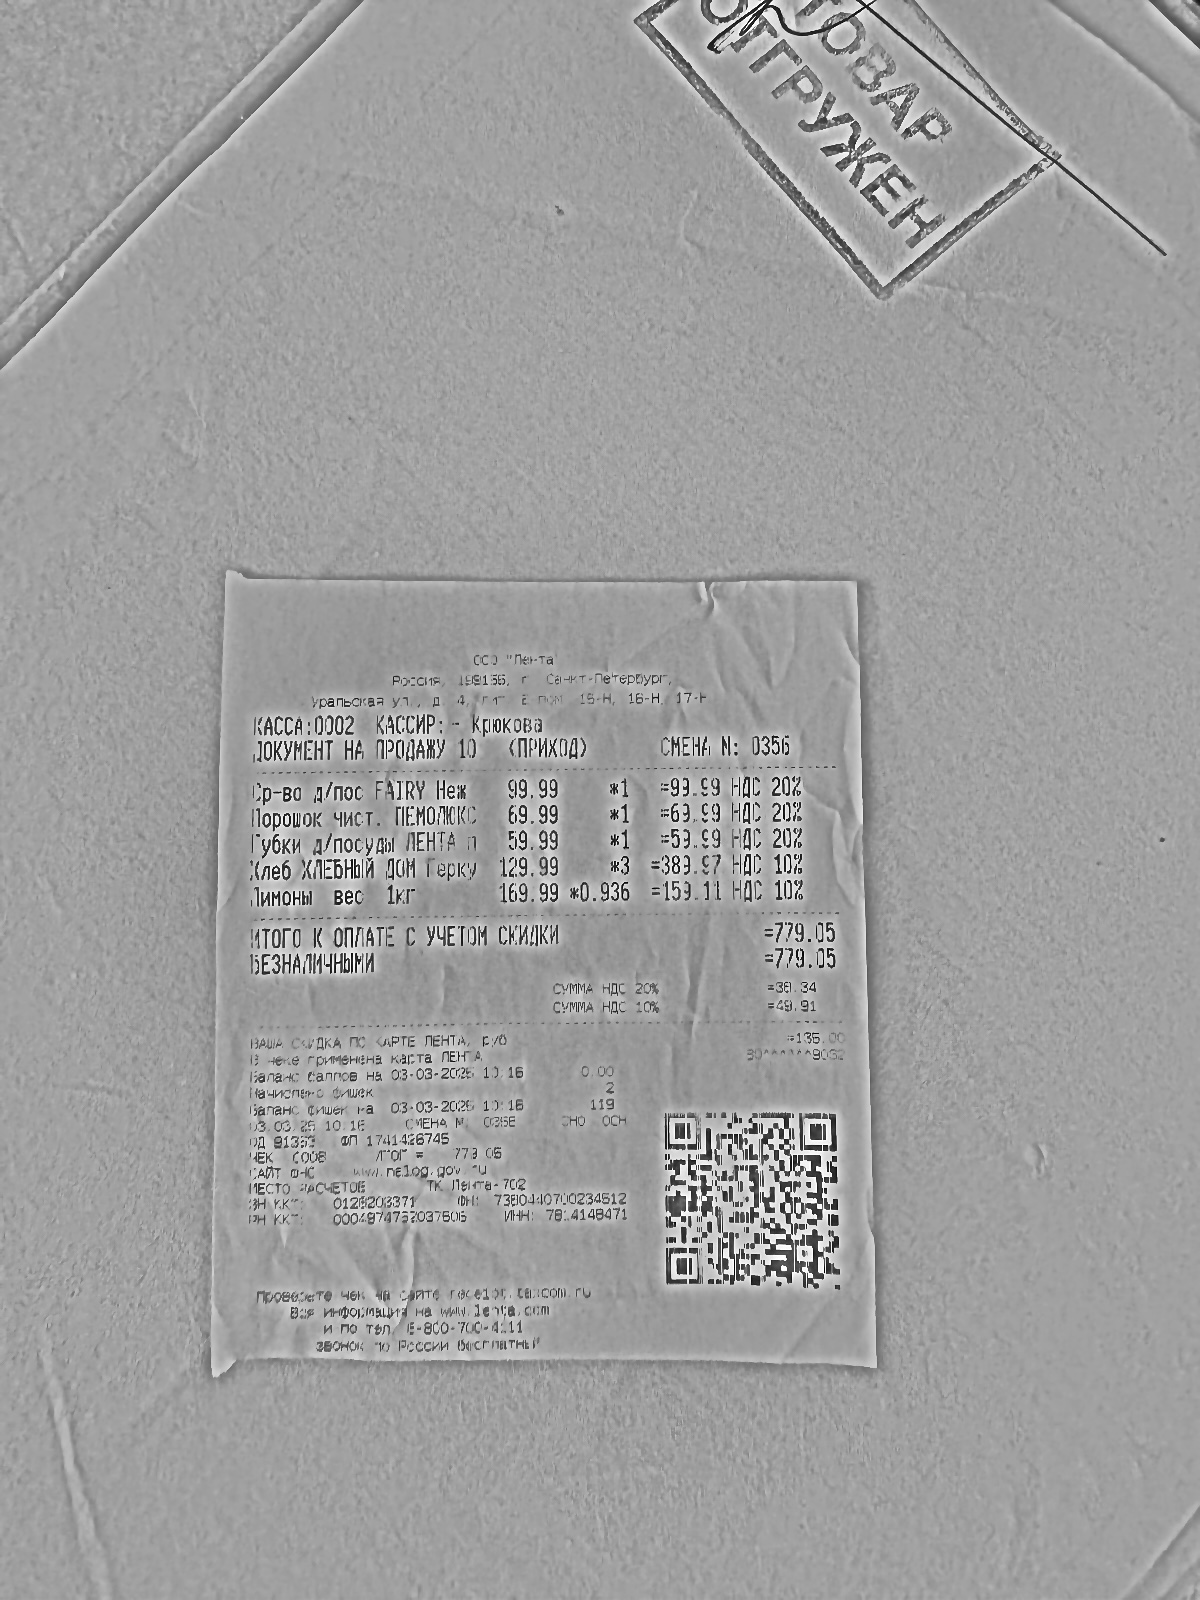
Продавец: ООО "Лента"
ИНН: 781448471
Дата: 03.03.25
Товары: Ср-во до/пос FAIRY Неж; Порошок чист. ПЕМОЛЮК; Губки до/посуды ЛЕНТА п; Чебок ХЛЕБНЫЙ ДОМ Герку; Тимонь вес 1кг
Количество: 1.000; 1.000; 1.000; 3.000; 0.936
Цена: 93.99; 63.99; 53.99; 129.99; 169.99
Сумма: 93.99; 63.99; 53.99; 389.97; 159.11
Итого: 779.05